Question: What are the imaging findings?
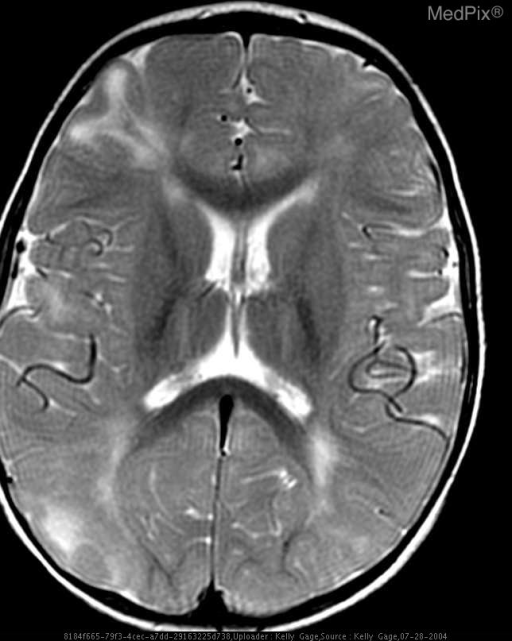
Answer: The imaging shows Numerous subcortical intensities with thinning of the overlying cortex, and subependymal nodules. Axial T2 MRI demonstrates multiple subcortical hyperintensities with some thinning of the overlying cortex.